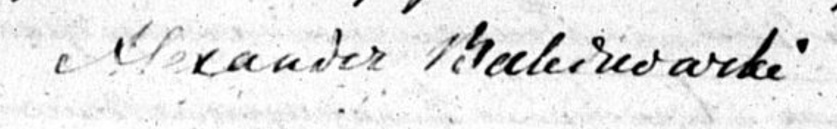
Signature of: aleksander bakinowski